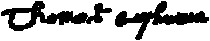
Signature of: thomas cushman